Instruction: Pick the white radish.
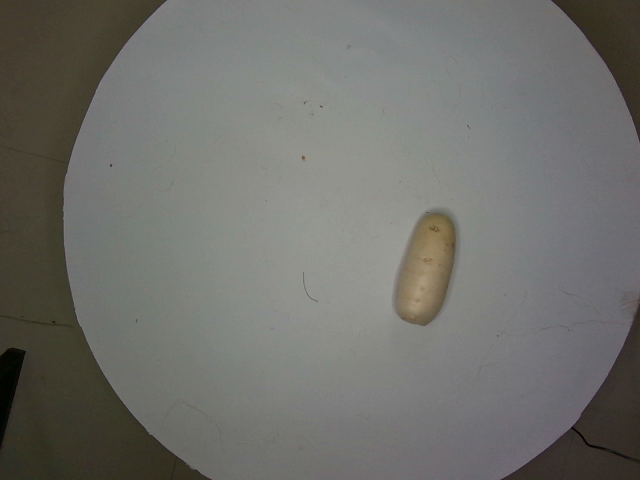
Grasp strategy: vertical